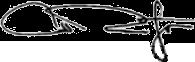
Signature of: rovnag abdullayev